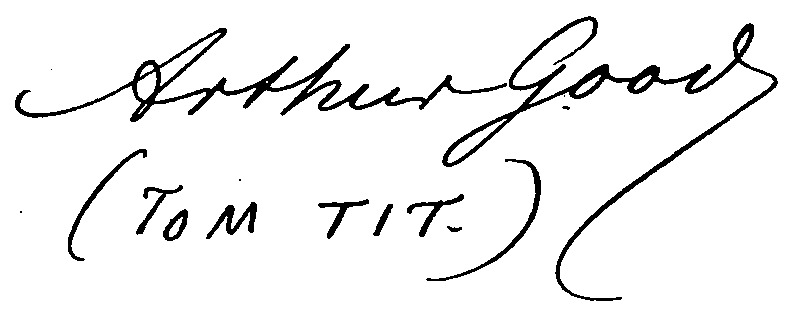
Signature of: arthur good